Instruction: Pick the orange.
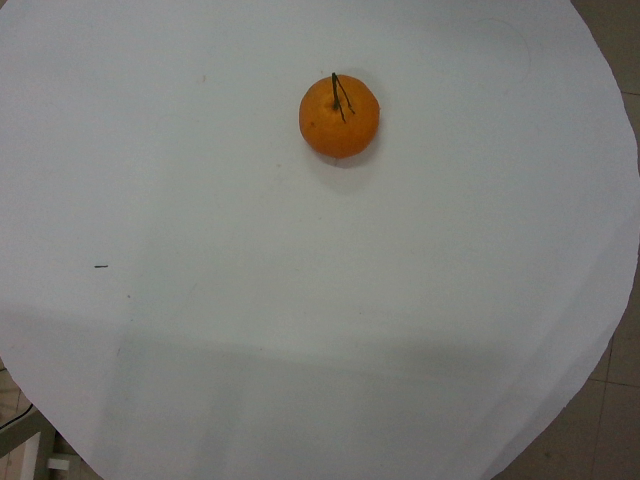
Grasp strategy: vertical